Question: What is the filing due date as per the document?
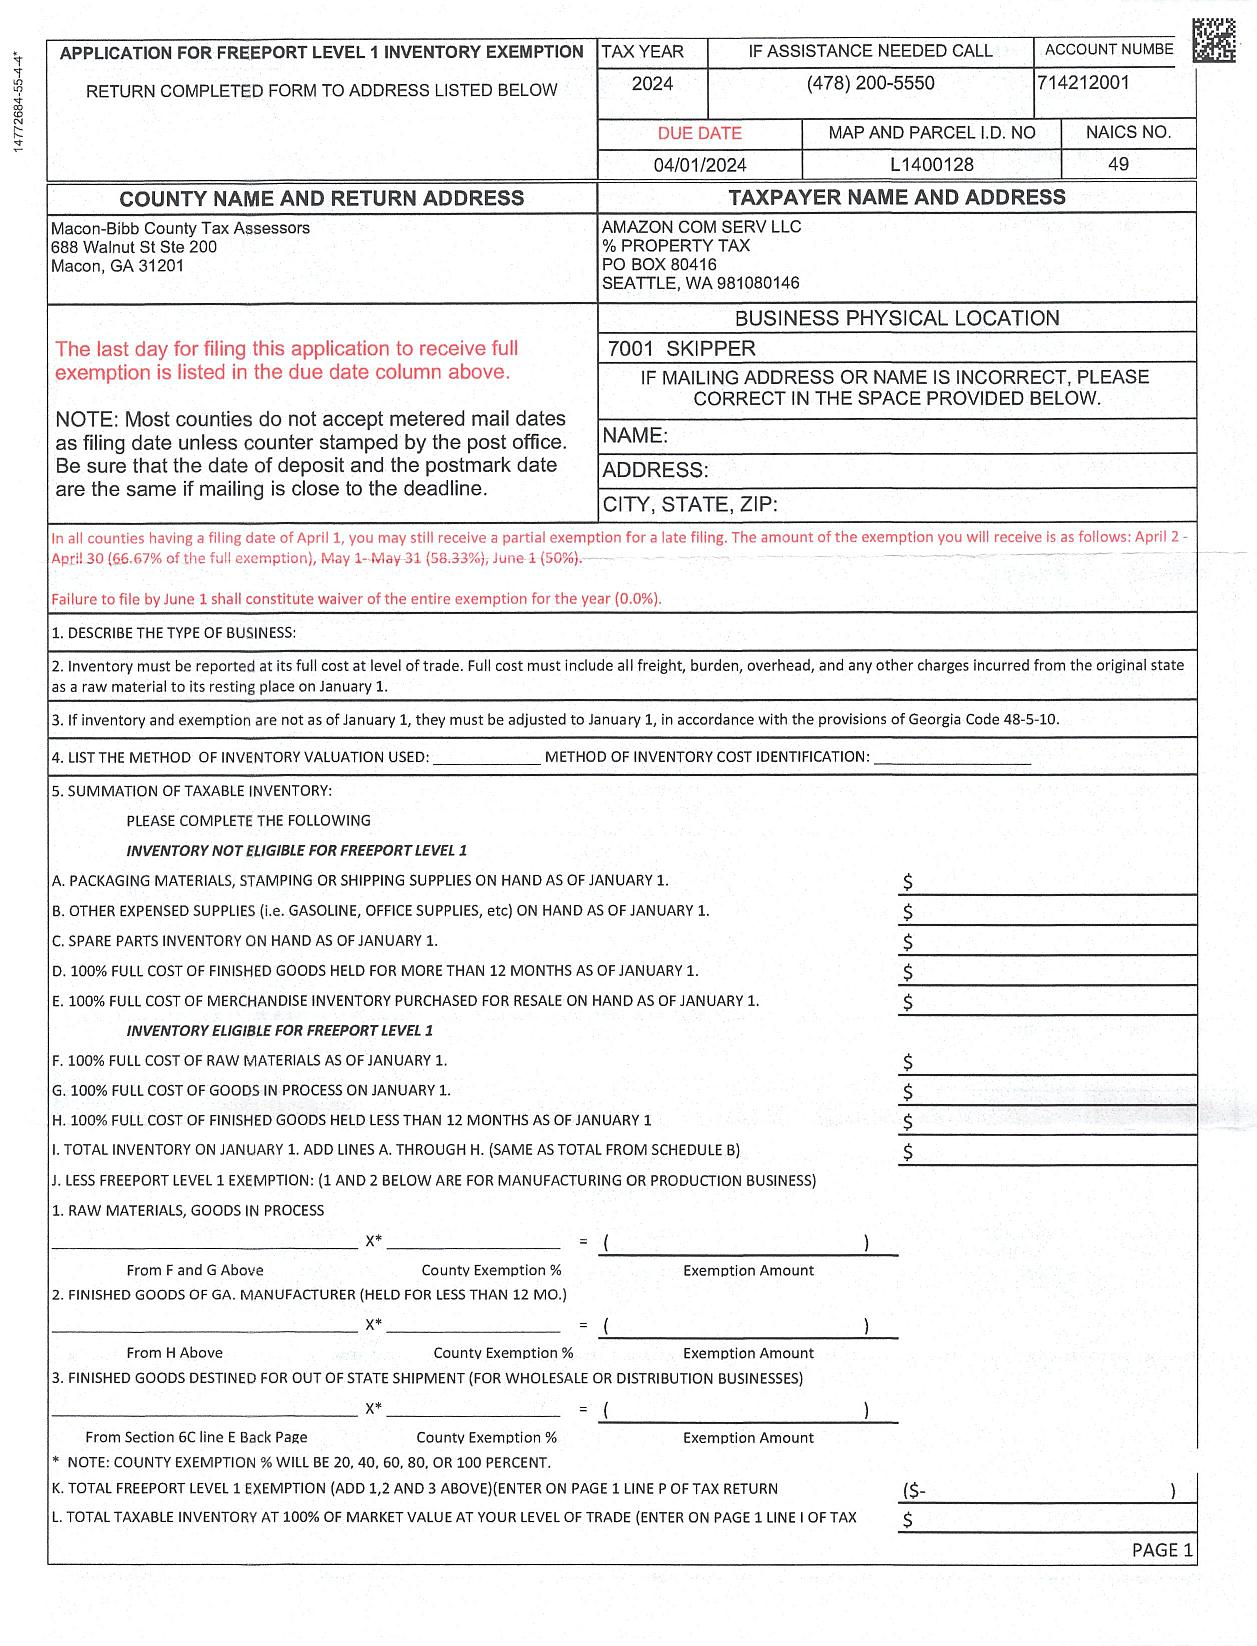
Answer: "4/1/24"